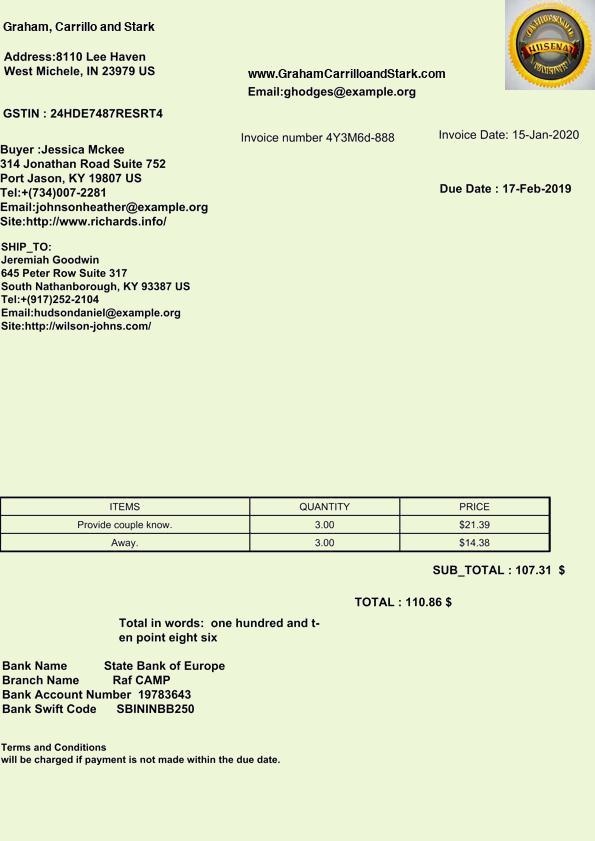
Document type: Invoice